Question: What do the imaging results show?
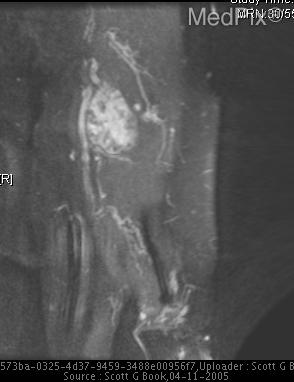
Answer: The imaging shows An intramuscular lesion is seen in the medial head of the triceps with intermediate signal intensity with slightly higher than muscle signal on T1 sequences with very high signal on T2 sequences with central areas of low signal consistent with flow voids. Post gadolinium sequences demonstrate serpentine vascular pattern. Images of the shoulder demonstate a similar lesion in the subcutaneous fat over the rotator cuff. Highly enhancing lesion with serpentine areas..